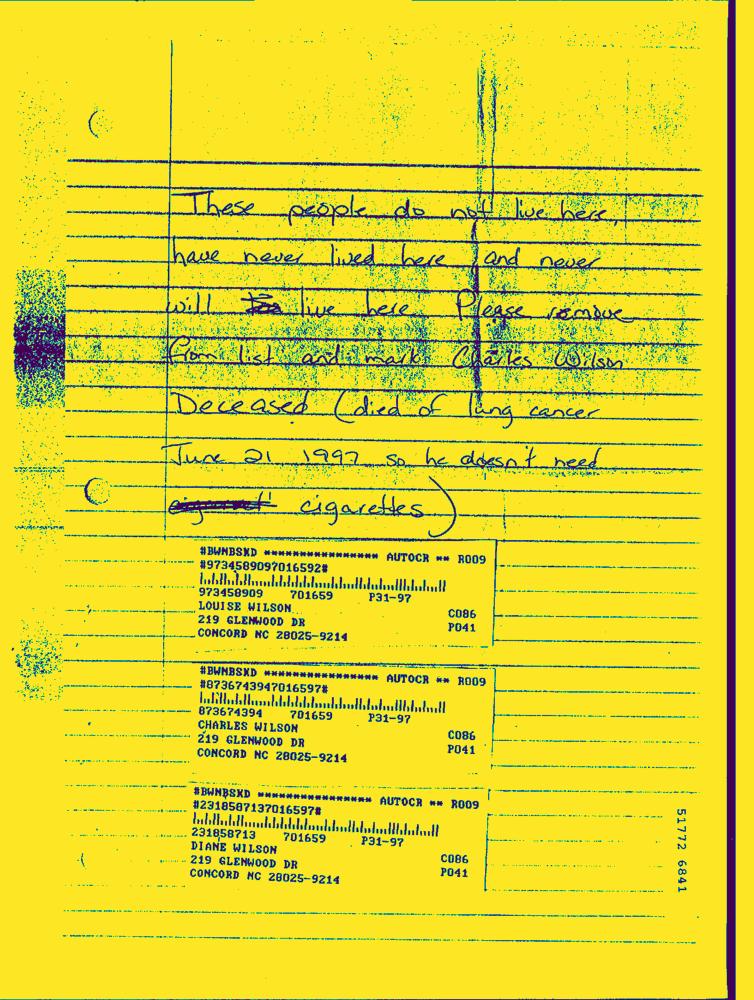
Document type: Hand-Written